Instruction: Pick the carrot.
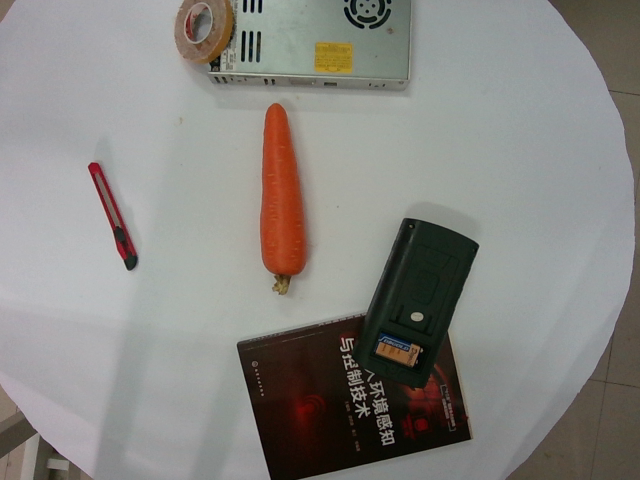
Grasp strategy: vertical